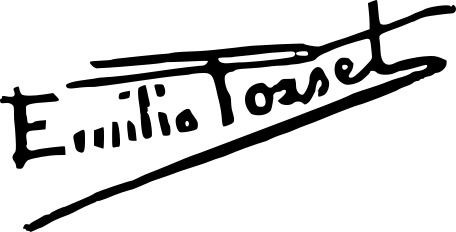
Signature of: emilio porset